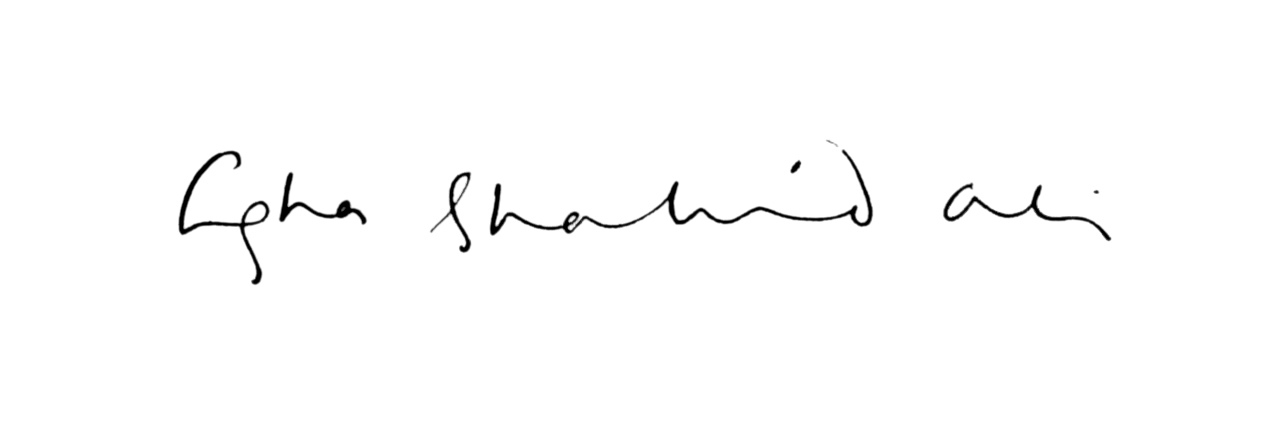
Signature of: agha shahid ali